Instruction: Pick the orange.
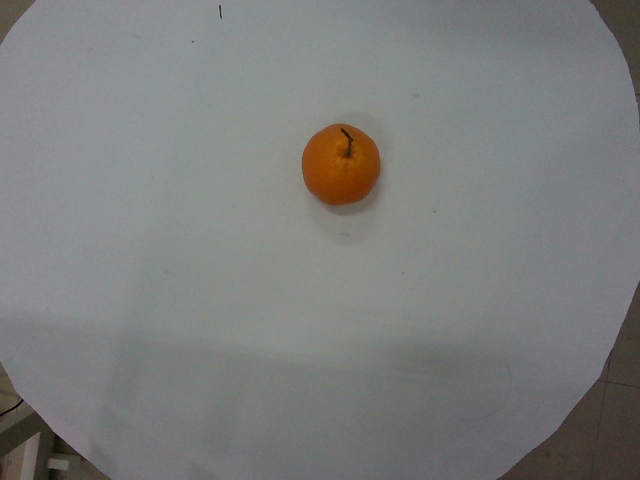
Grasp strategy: vertical